Question: What could the diagnosis suggest?
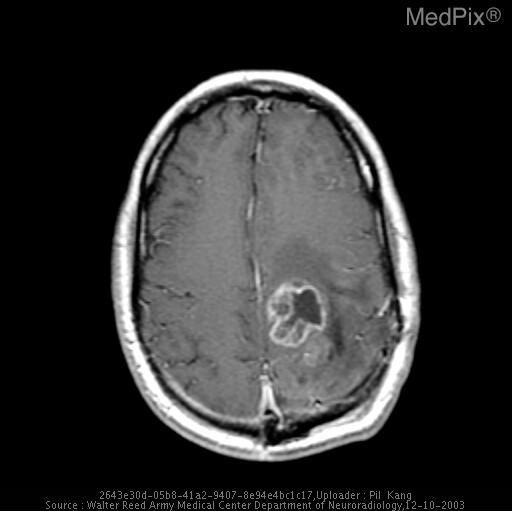
Answer: The possible diagnosis includes •  Residual tumor
•  Recurrent tumor
•  Radiation effect
•  Normal brain
•  Post-operative changes.